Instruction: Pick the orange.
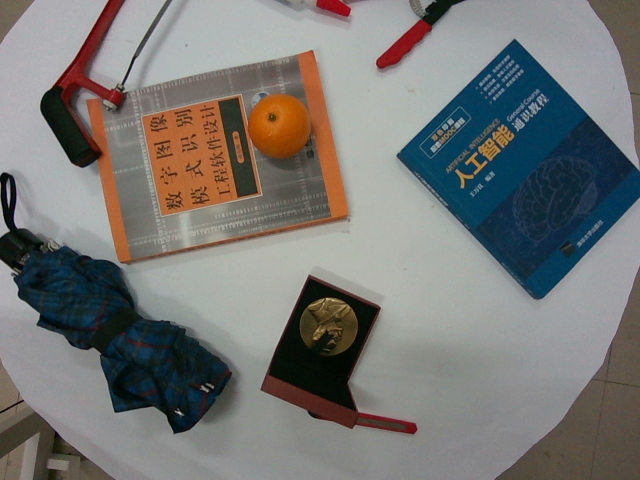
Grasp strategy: vertical